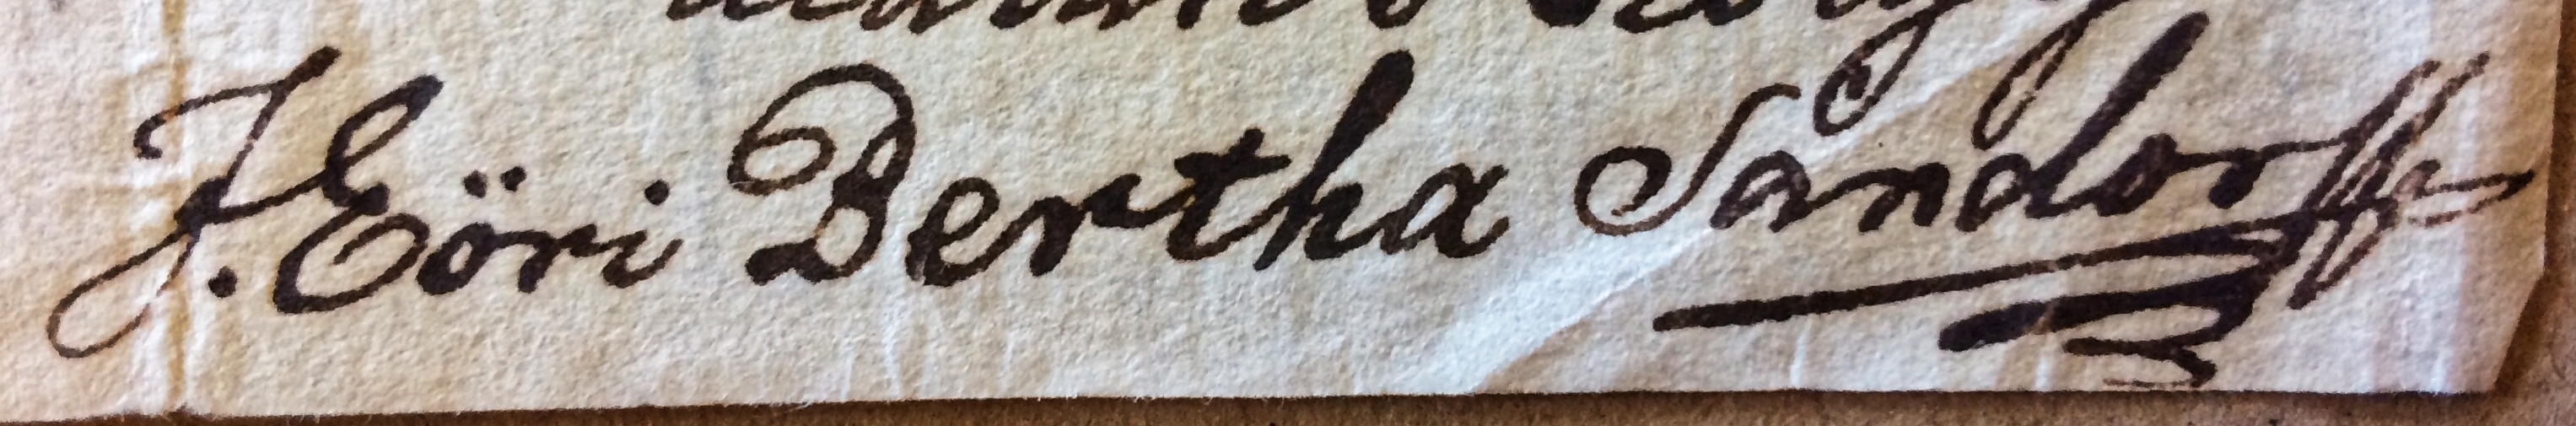
Signature of: sándor bertha